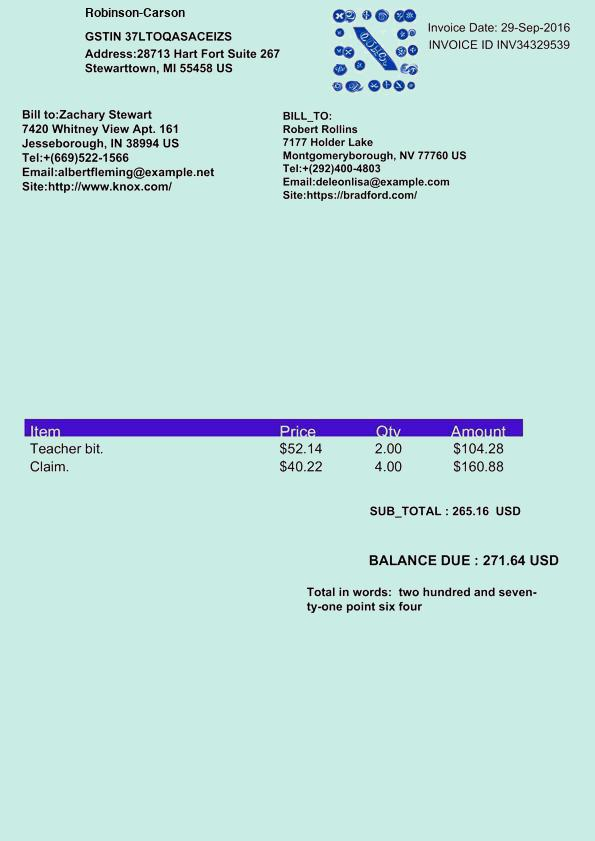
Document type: Invoice